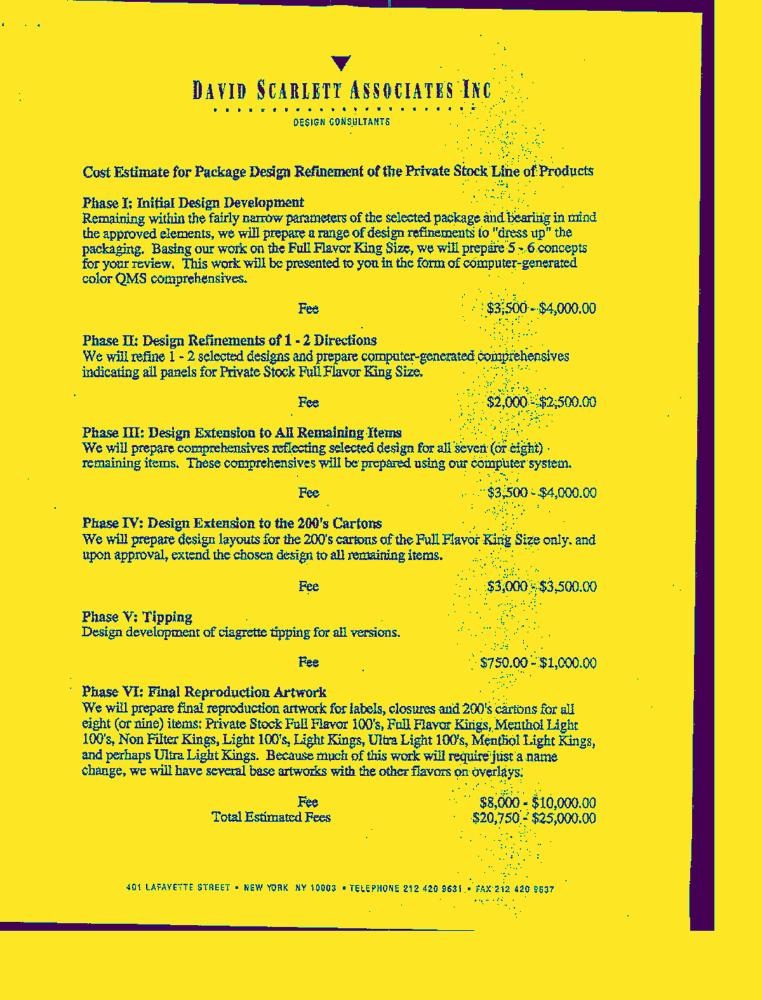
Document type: Invoice-Doc